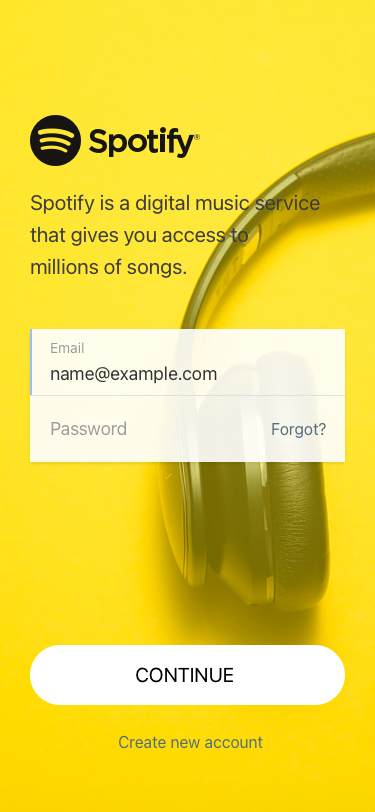
Text in this UI design:
Create new account
Continue
name@example.com
Email
Password
Forgot?
Spotify is a digital music service that gives you access to millions of songs.